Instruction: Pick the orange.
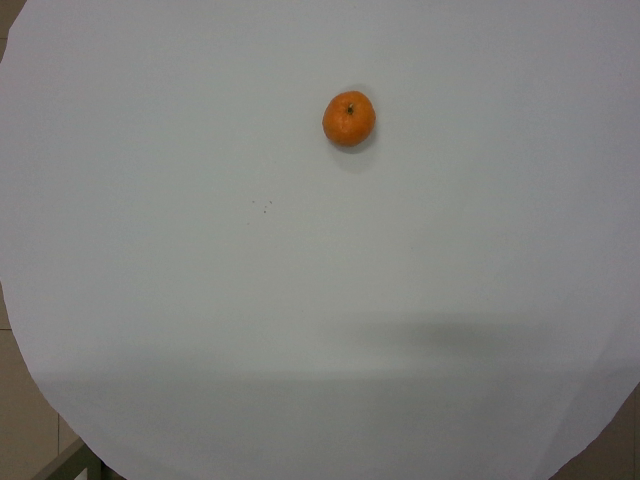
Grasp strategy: vertical